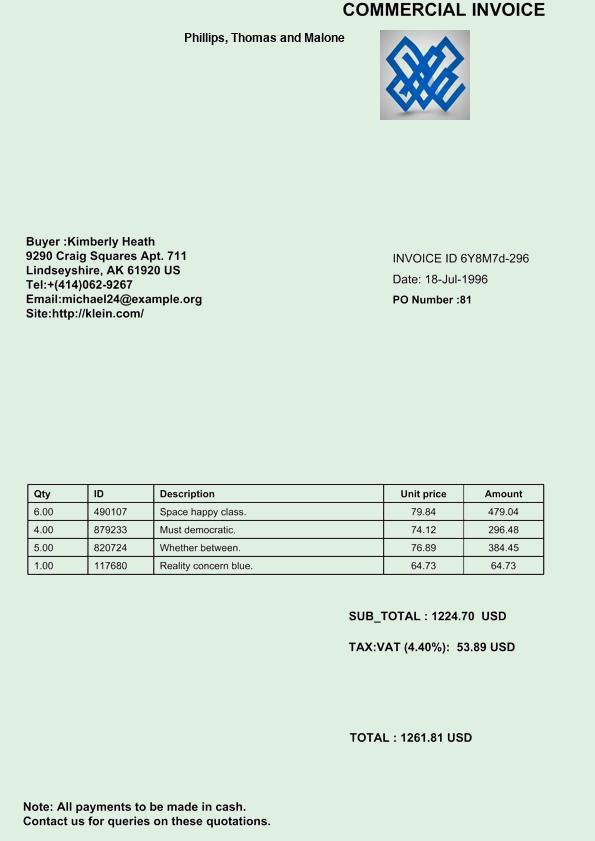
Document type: Invoice